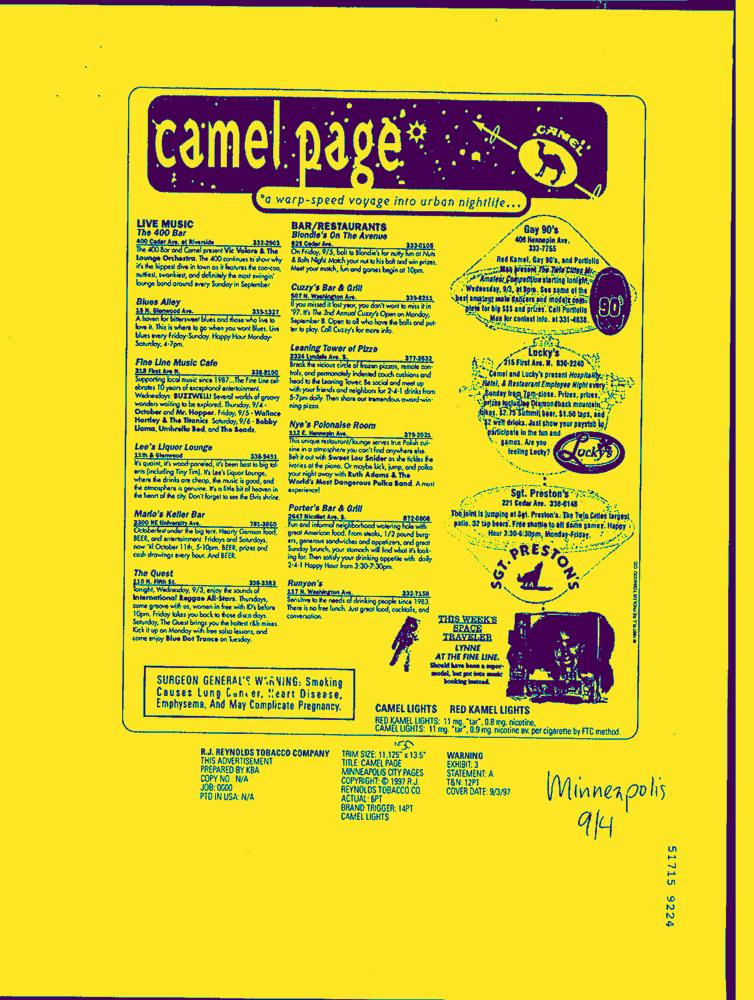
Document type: AD